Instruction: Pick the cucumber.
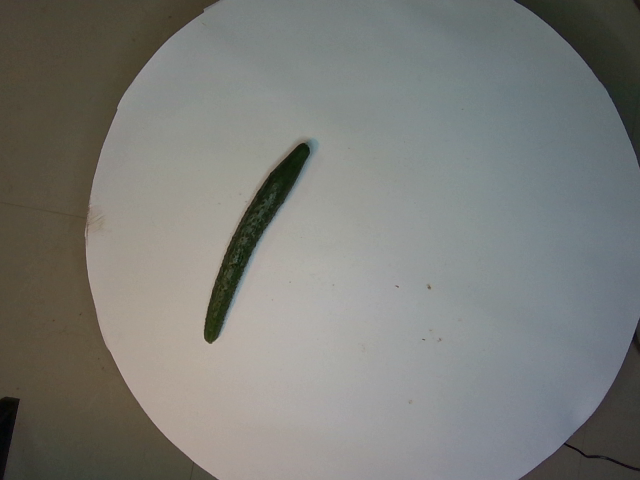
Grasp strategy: vertical